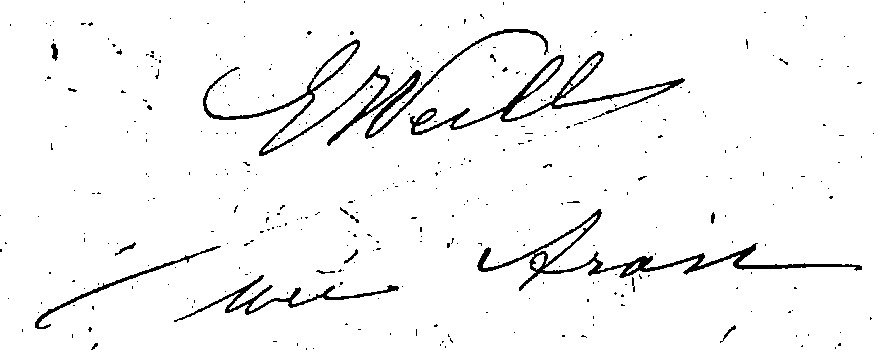
Signature of: eugénie weill